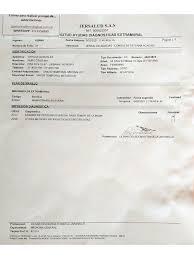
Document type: Invoice